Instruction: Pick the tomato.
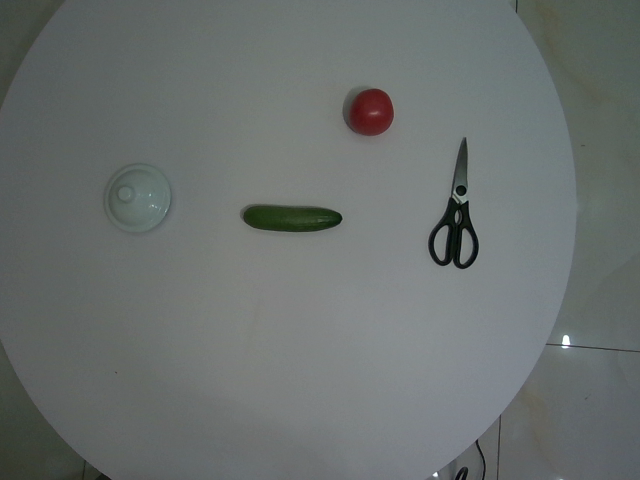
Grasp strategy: vertical